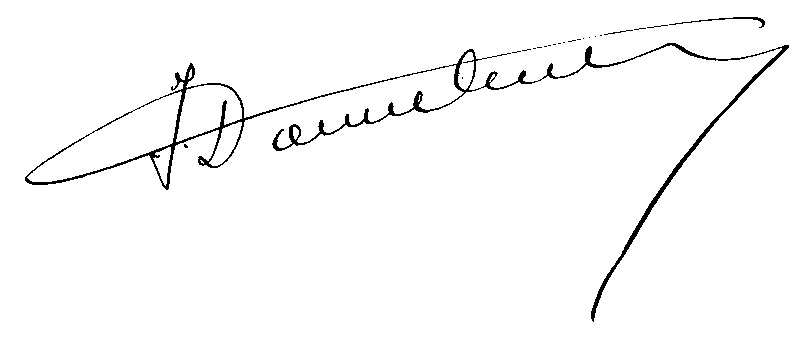
Signature of: jean donnedieu de vabres